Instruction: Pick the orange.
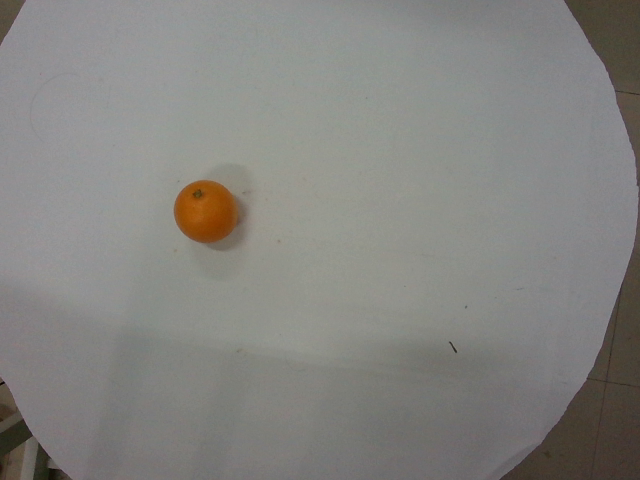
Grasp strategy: vertical